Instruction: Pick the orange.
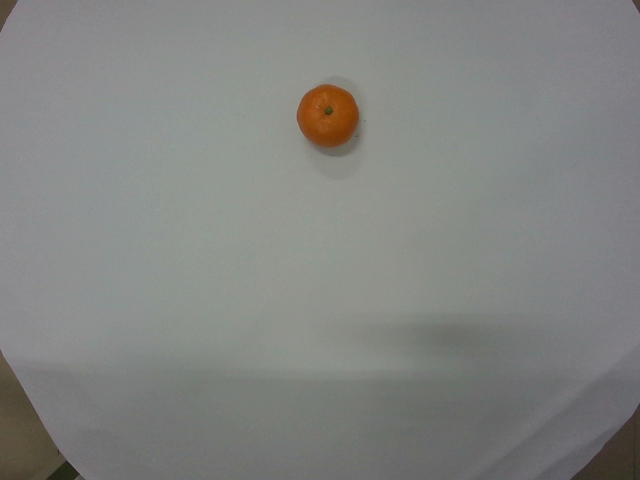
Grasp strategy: vertical